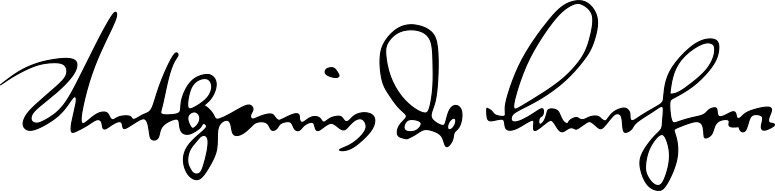
Signature of: anton lantheri